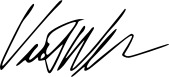
Signature of: vince mcmahon